Patient: Male, age 39
A 39-year-old man, taxi driver, known to have hypothyroidism (being treated with levothyroxine) presented to the emergency ward with dyspnea and coughing after exposure to detergents in a closed environment. The patient was smoker (3 pack/year). The only in clinical examinations except for wheezing in the right side of chest. The patient's chest radiography identified a mass. For further investigation, a spiral computerized tomography (CT) scan was performed. Lymph nodes were enlarged on the right side of the trachea, measuring about 23 mm with a mass of 70 x 77 mm, in the vicinity of the right lung hilum. A hypodense nodule in the posterior part of the liver, suspected to be malignant, was also reported ( Figure 1). The lesions were suspected to be metastatic tumors, therefore, a biopsy of the mass was performed via bronchoscopy. The biopsy results were reported as chronic inflammation and mucosal hyperplasia without malignancy ( Figure 3), which did not conform to the CT report. The CT has repeated again, and confirmed the previous CT report. A CT guided mass biopsy was performed for pathological evaluation. The result showed chronic granulomatous inflammation, the two most likely causes being tuberculosis (TB) and sarcoidosis. Sputum smear, culture, and PCR were performed to test for TB, and angiotensin-converting enzyme (ACE) levels were measured for sarcoidosis. The results ruled out TB and showed high levels of ACE (ACE = 88 IU/L (normal 8-53)). In report of bronchoscopy, Vocal cord, trachea was normal. Carina was edematous that lead to narrowing of lumen of right bronchus. Two months after the first visit, sarcoidosis was diagnosed and treatment started with prednisolone. Ophthalmology test for eye evaluation, echocardiography for cardiac evaluation and EMG/NCV (Electromyogram test and nerve conduction study) for evaluation of the nervous system were also performed to determine if there was any extra-pulmonary sarcoidosis, however, no lesions were found. After treatment by corticosteroid the symptoms of the patient subsided. Now the patient is on follow-up. Figure 2 show the CT scan of patient after treatment.
Keywords: sarcoidosis, hilar lymphadenopathy, liver, lung
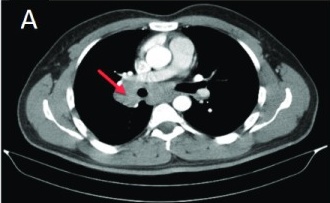
Image caption: CT scan in-patient with sarcoidosis- Pulmonary lymphadenopathy, and.